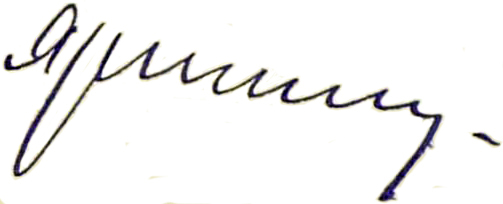
Signature of: pavel yaremenko